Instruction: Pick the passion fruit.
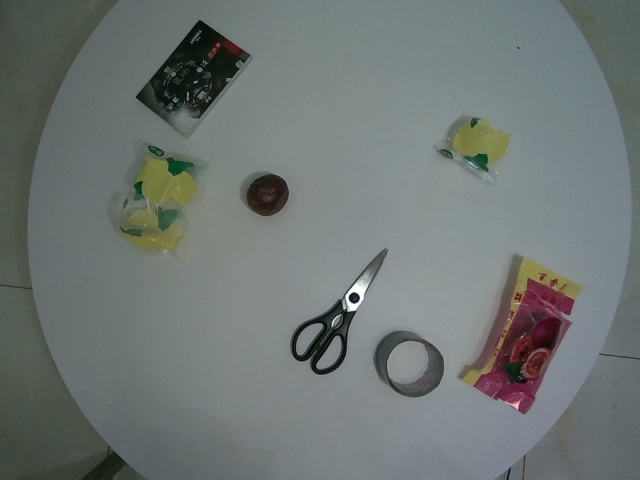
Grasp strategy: vertical